Question: What jurisdiction, city, or county is the document associated with?
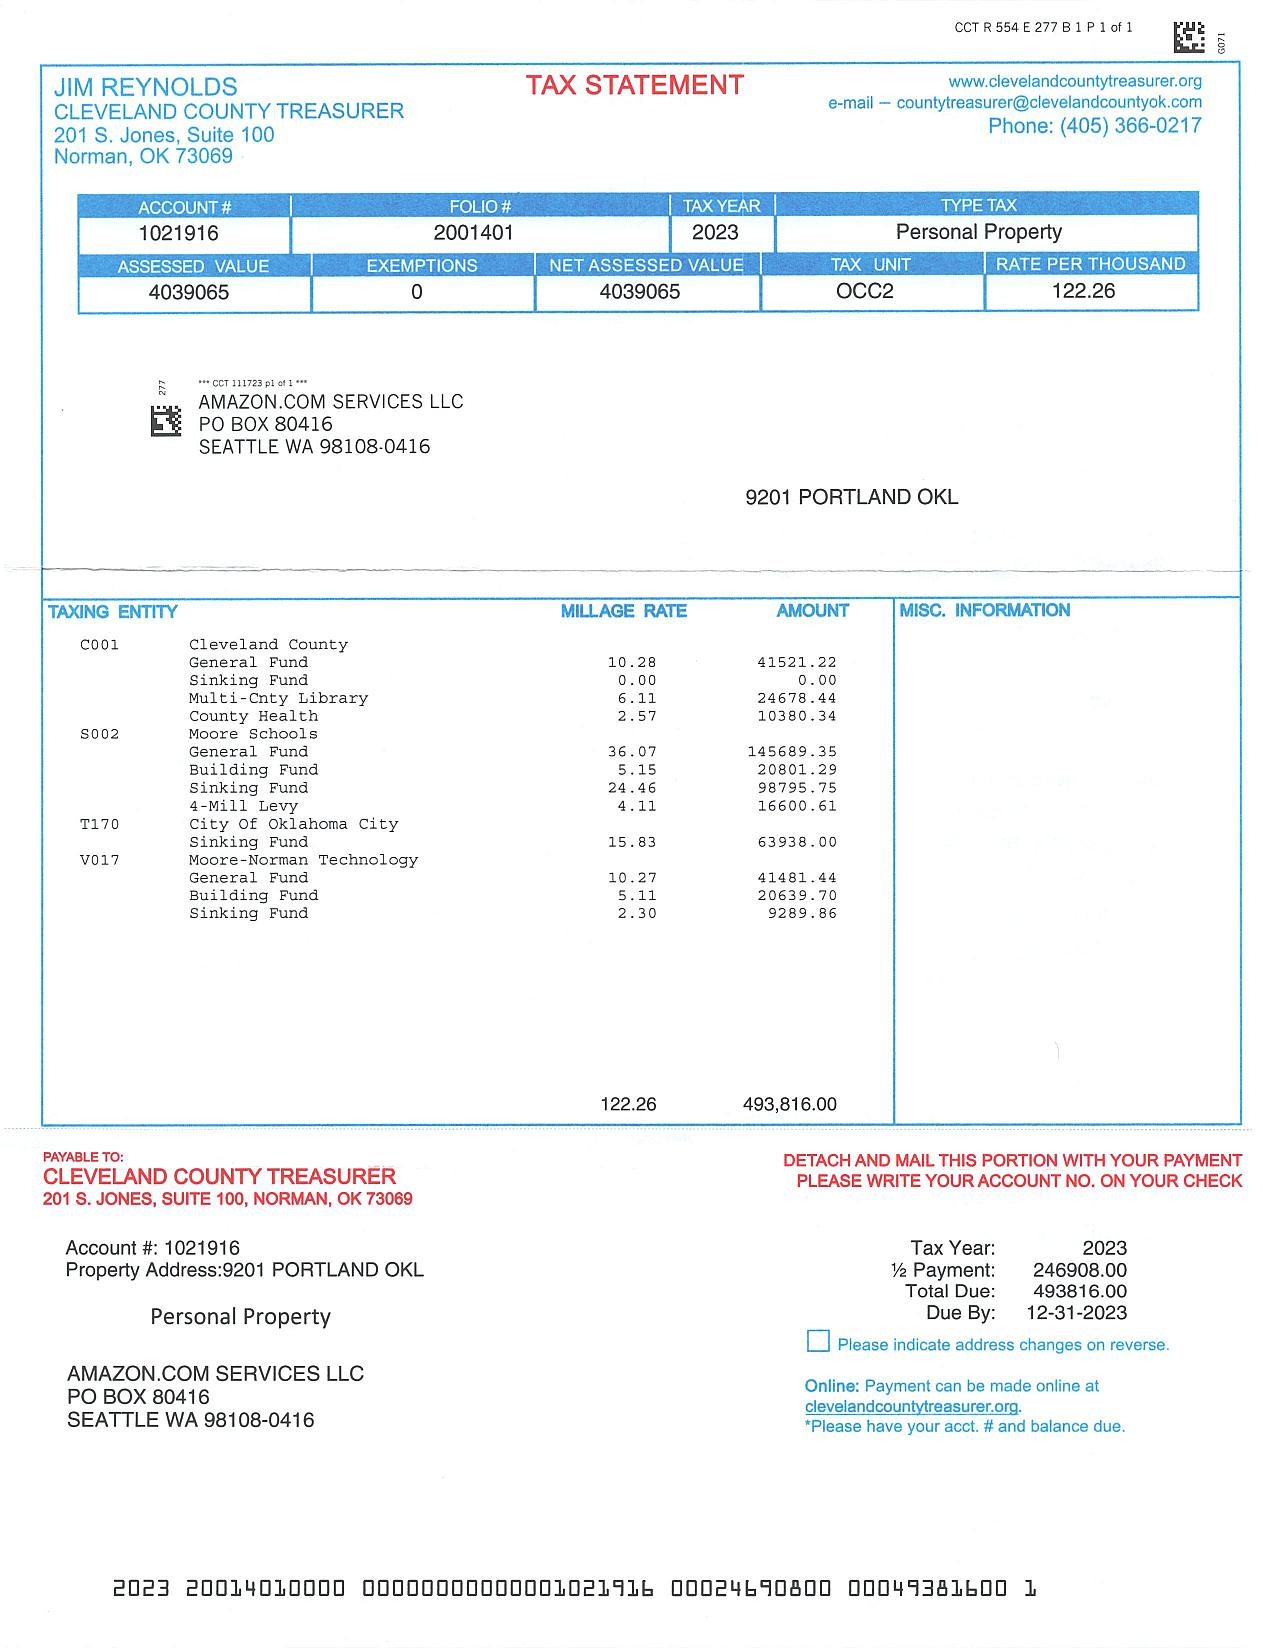
Answer: "Cleveland County"